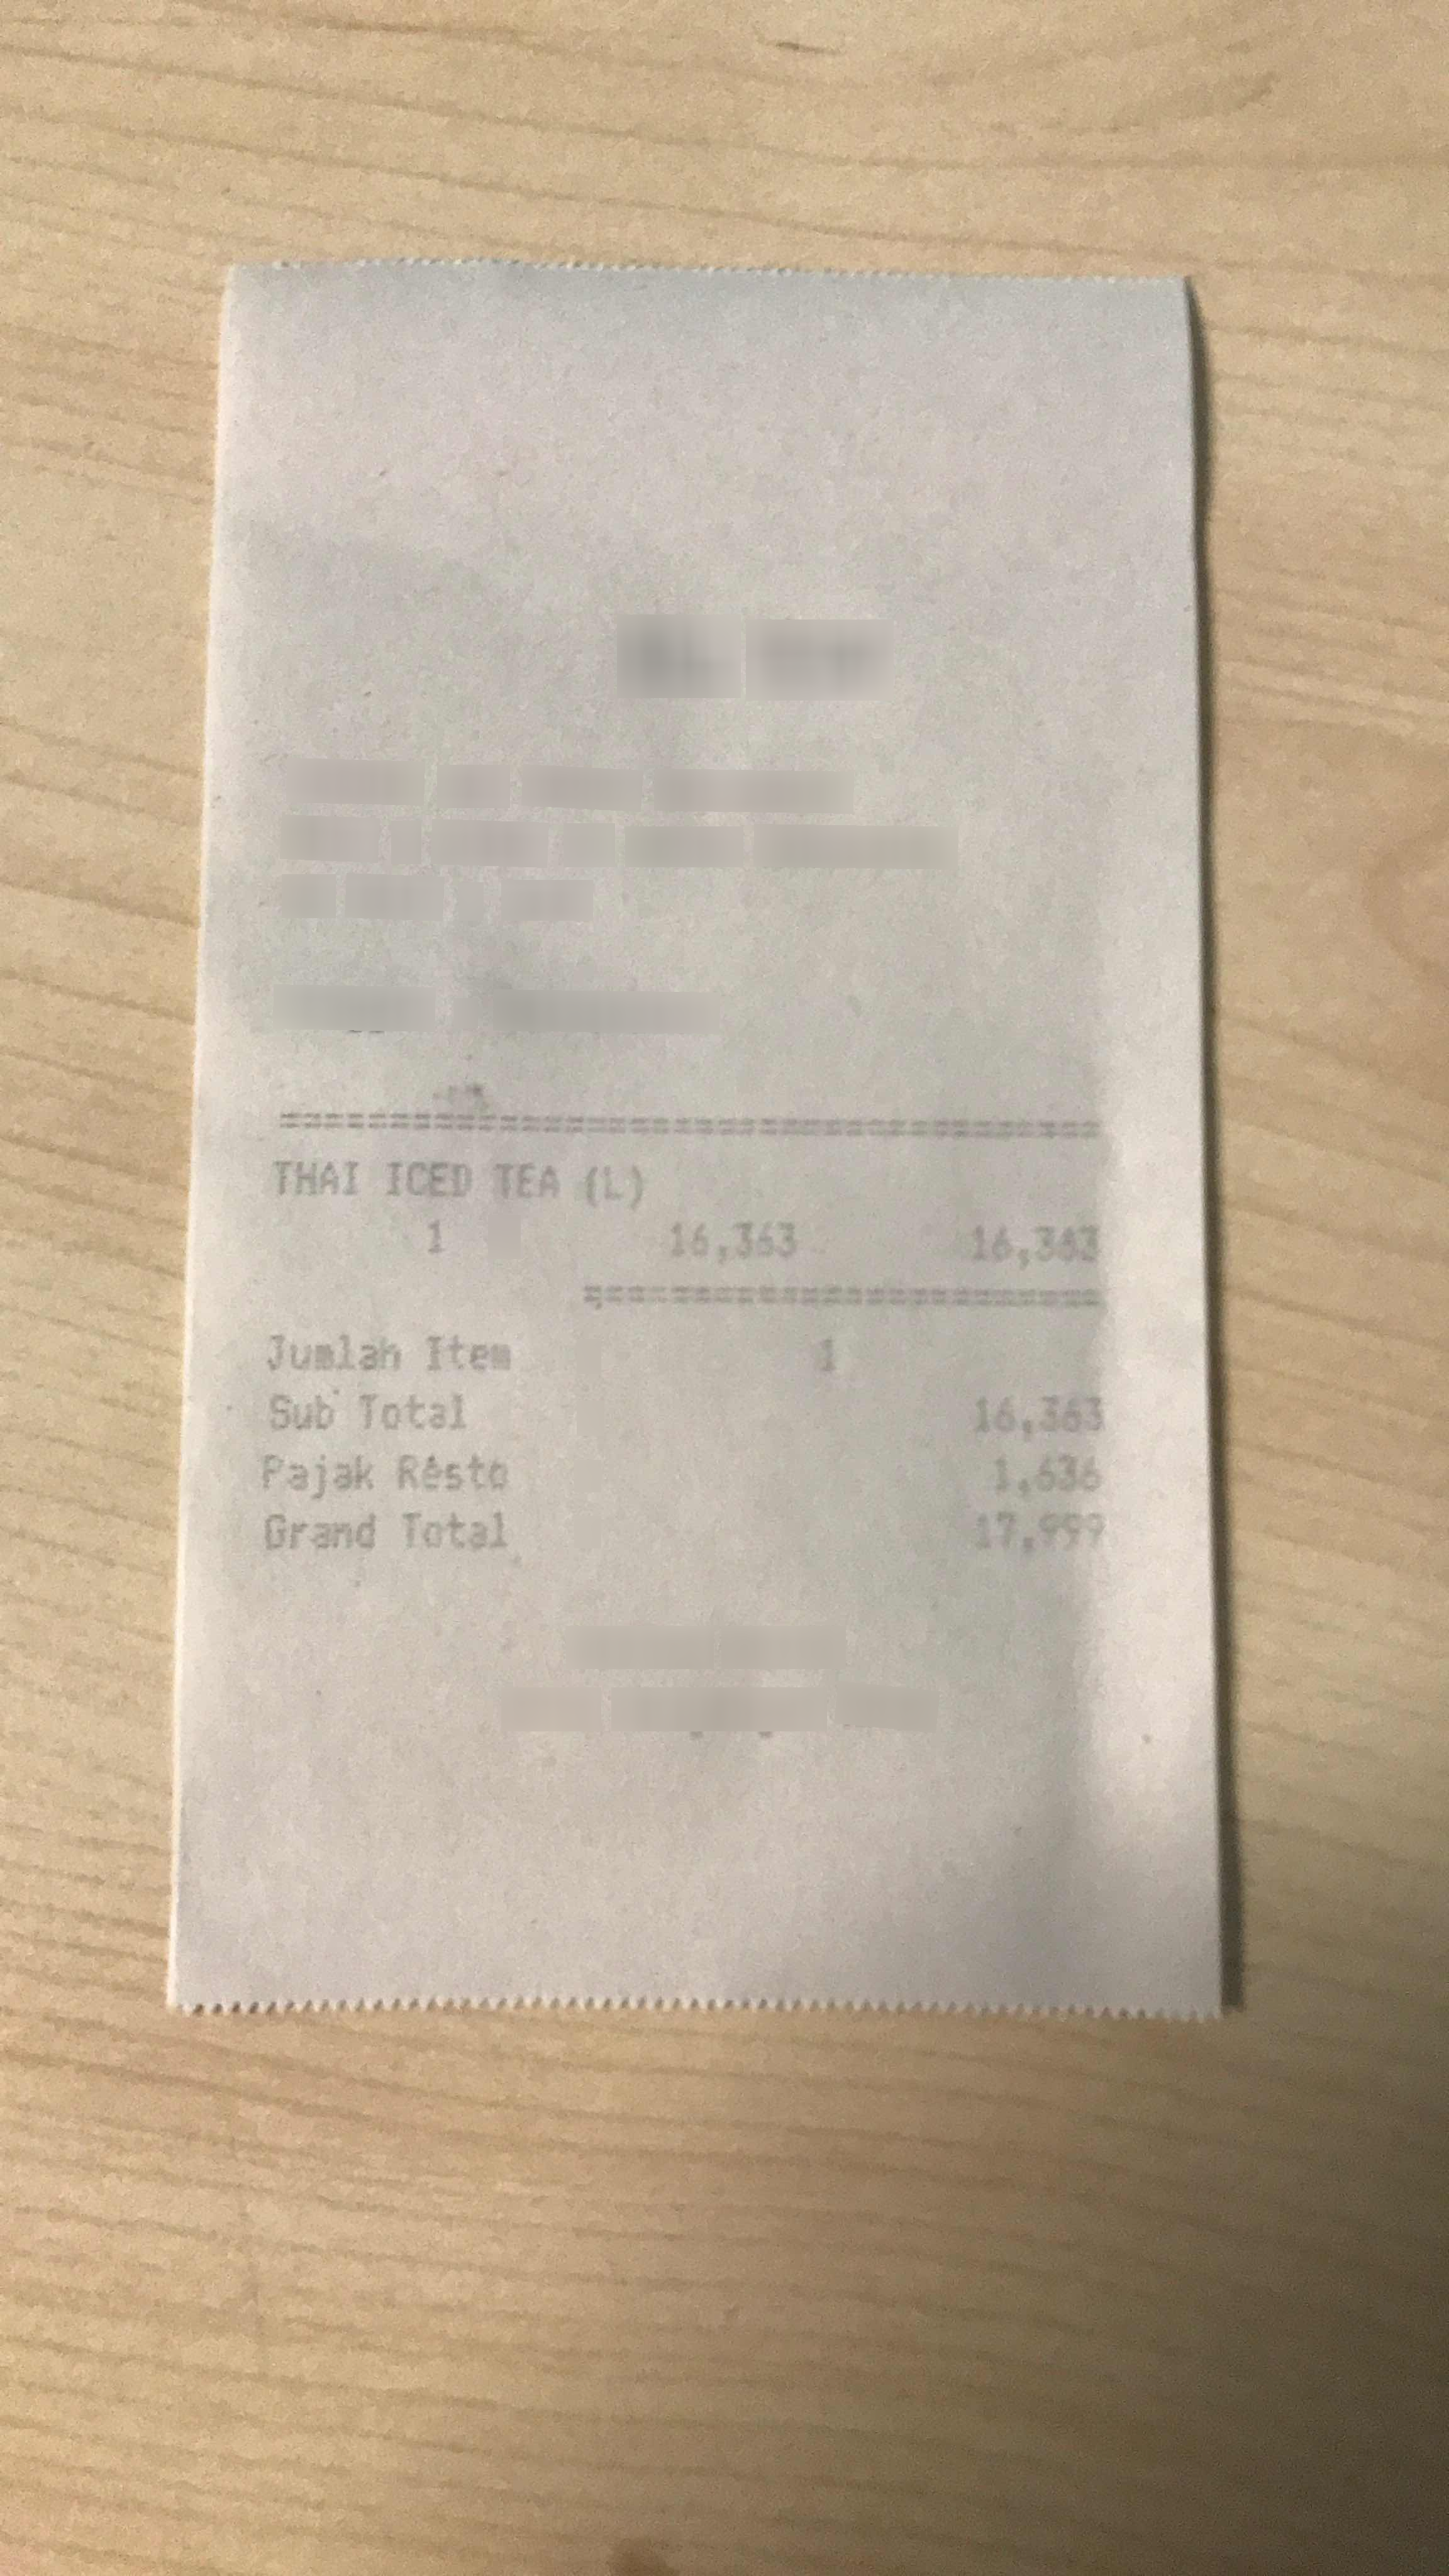
Receipt information:
subtotal: 16,363
tax: 1,636
total: 17,999
line_items: item_name: THAI ICED TEA
item_value: 16,363
item_quantity: 1